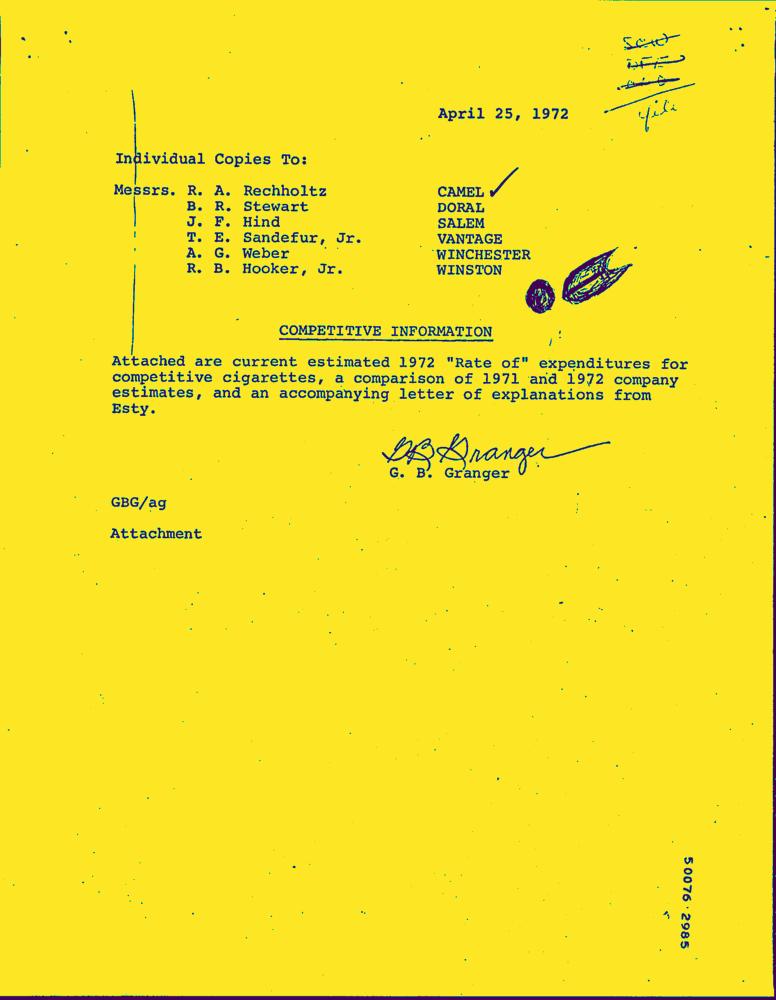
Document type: Letter-Doc